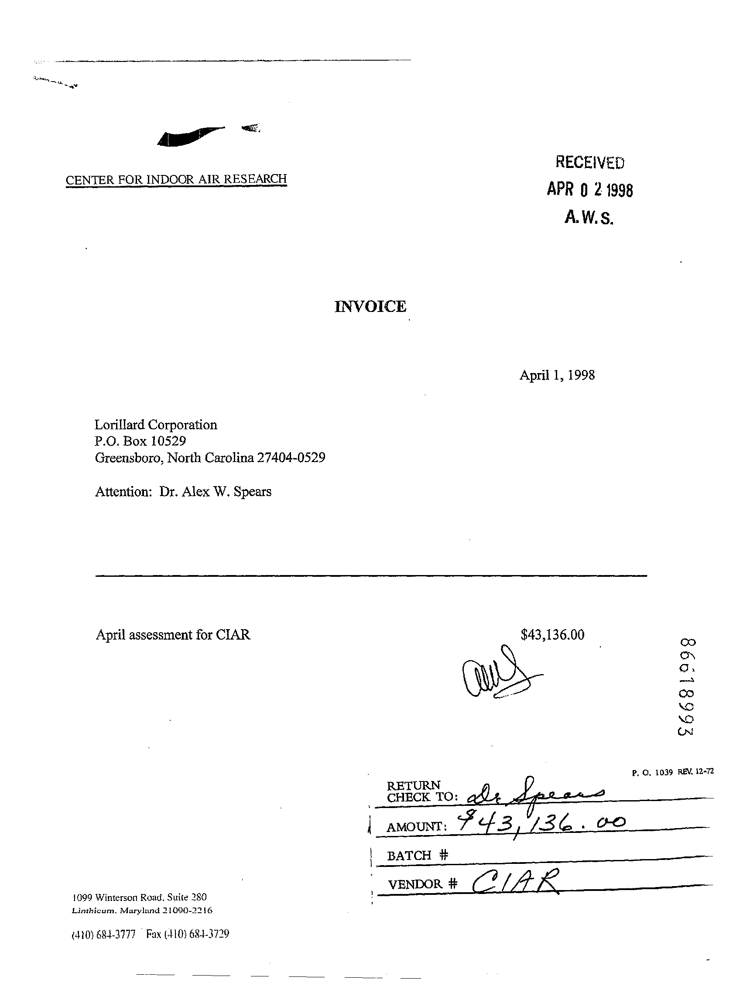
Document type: Invoice